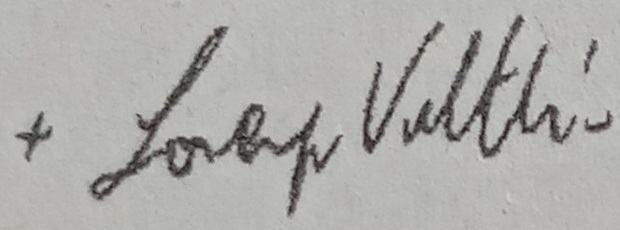
Signature of: lorenzo voltolini esti